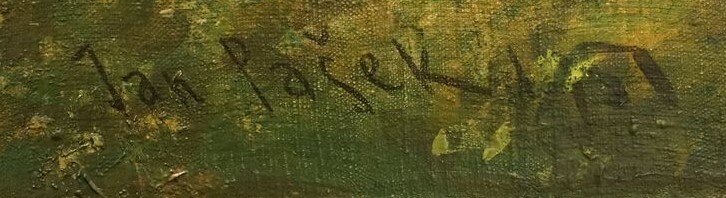
Signature of: jan pašek